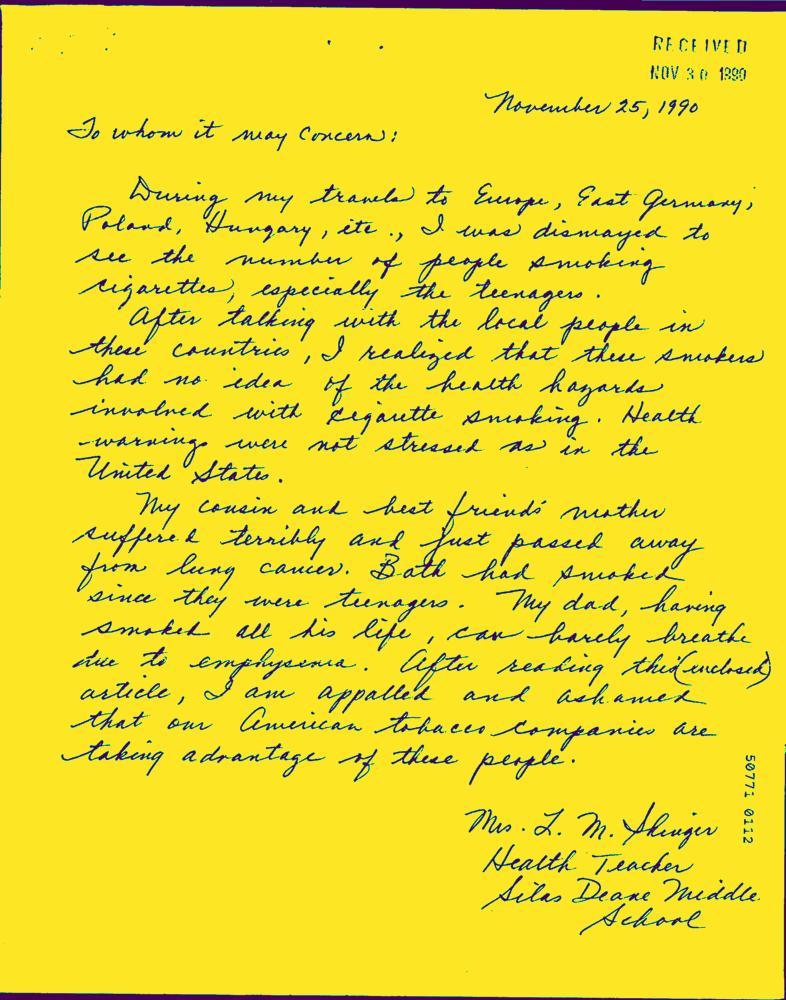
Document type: Hand-Written